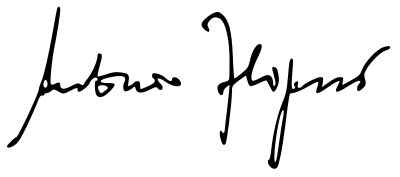
Signature of: antonio filipazzi